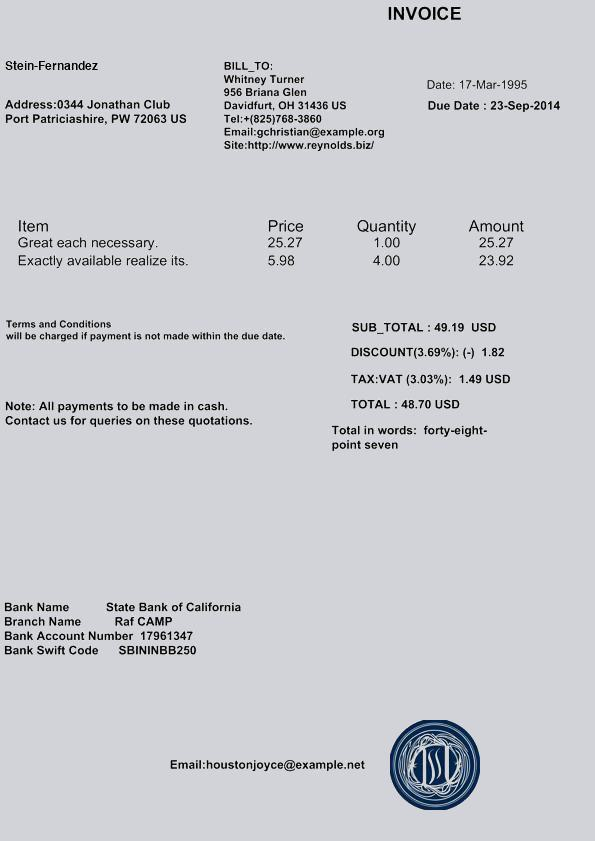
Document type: Invoice